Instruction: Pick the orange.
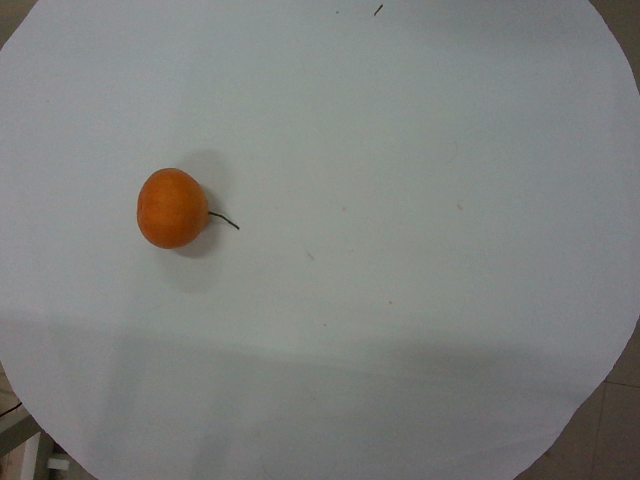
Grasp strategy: vertical